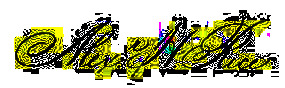
Signature of: alexander h rice